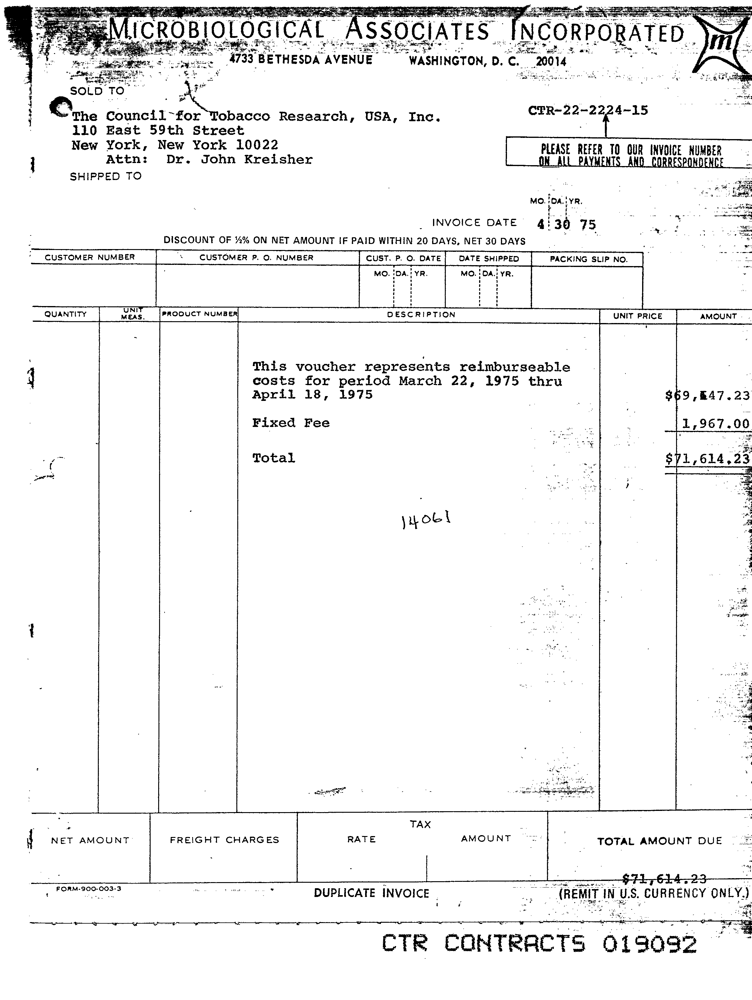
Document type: Invoice